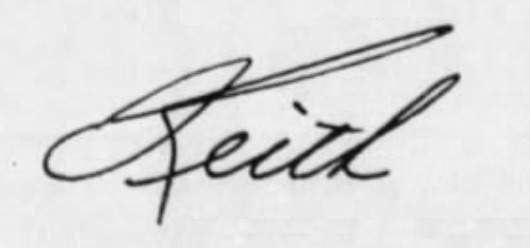
Signature of: keith sebelius